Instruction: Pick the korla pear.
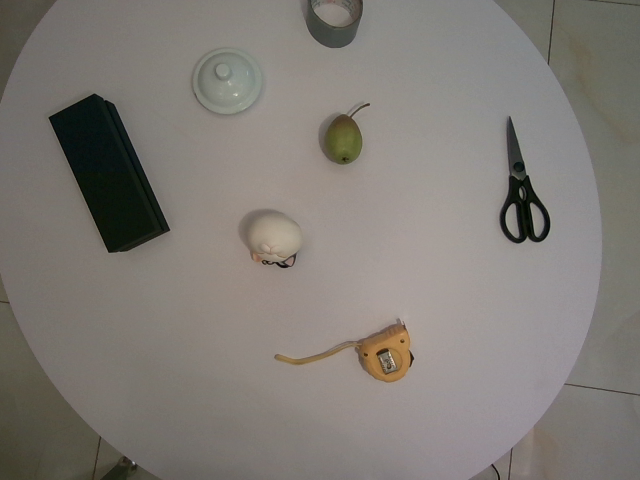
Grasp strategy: vertical